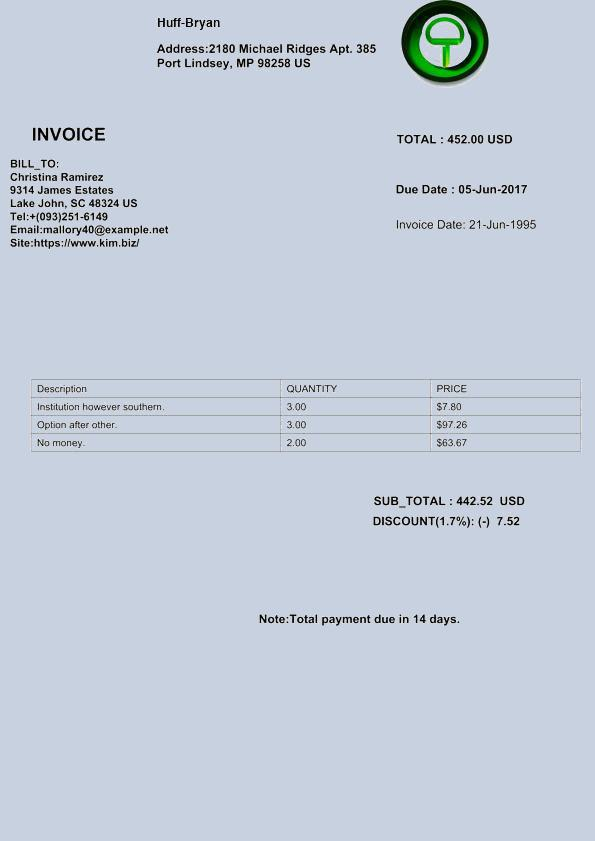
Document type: Invoice